Patient: Female, age 80
An 80-year-old Japanese female, with a 48-pack years smoking history, presented to a clinic complaining of wet cough and breathing difficulty. She had a past history of tuberculosis, but there was no history or symptoms suggestive of asthma. Chest radiograph revealed left lower lobe collapse (Fig. 1). She was hospitalized after being diagnosed with pneumonia and treated with antibiotics (ampicillin/sulbactam). However, the initial treatment was ineffective, and radiograph findings progressively worsened within weeks. Therefore, she was transferred to our hospital for evaluation and treatment at one month after symptom onset.
Upon examination, SpO2 was 89% at room air. Laboratory test showed elevated eosinophil count at 651/muL. Additionally, chest radiograph and computed tomography (CT) findings revealed complete collapse of the left lung with hyperattenuated mucoid (HAM) impaction (Fig. 2). Bronchoscopy showed a white, rubbery, thick mucus plug in the left main bronchus, which could not be removed by forceps or suction (Fig. 3). The findings on pathologic examination were eosinophilic infiltration without Charcot-Leyden crystals on Hematoxylin and Eosin stain and presence of fungal mycelium on Grocott stain. Culture of the small pieces of the mucus plug obtained during bronchoscopy yielded S. commune.
The patient was treated with an expectorant agent, bromhexine 8 mg three times daily, after the bronchoscopy. Three weeks later, chest radiographic findings revealed improvement of the collapsed left lung (Fig. 4A). Two months later, while she was completely recuperating from wet cough and breathing difficulty, SpO2 increased to 97% at room air and chest CT showed complete recovery of the collapsed lung, but with central bronchiectasis seen (Fig. 4B). Subsequently, she has returned to the clinic for follow-up and has continued bromhexine treatment successfully for more than 20 months. There were no adverse effects of bromhexine.
Keywords: allergic bronchopulmonary mycosis, expectorant, mucus plug, schizophyllum commune
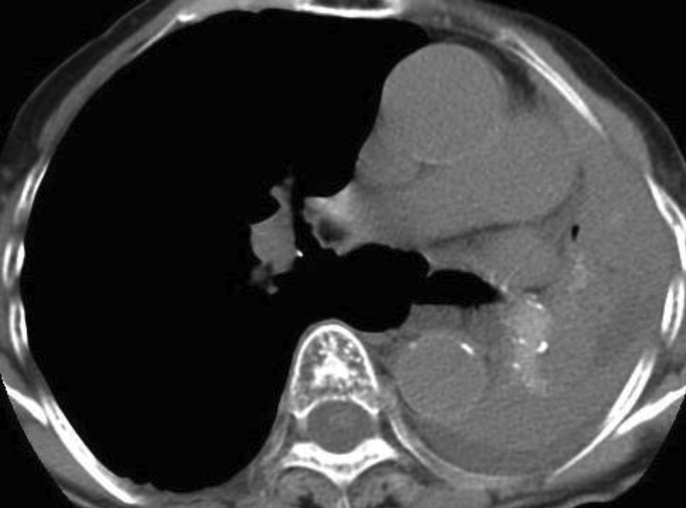
Image caption: Chest computed tomography obtained upon admission shows complete collapse of the left lung with hyperattenuated mucoid impaction.